Question: What could the diagnosis suggest?
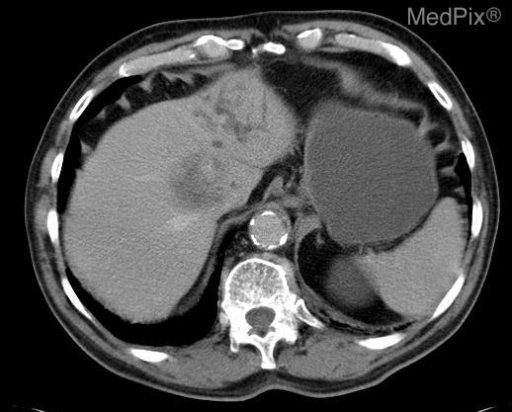
Answer: The possible diagnosis includes Cholangiocarcinoma
Hepatocellular carcinoma
Abscess
Metastatic neoplasm.